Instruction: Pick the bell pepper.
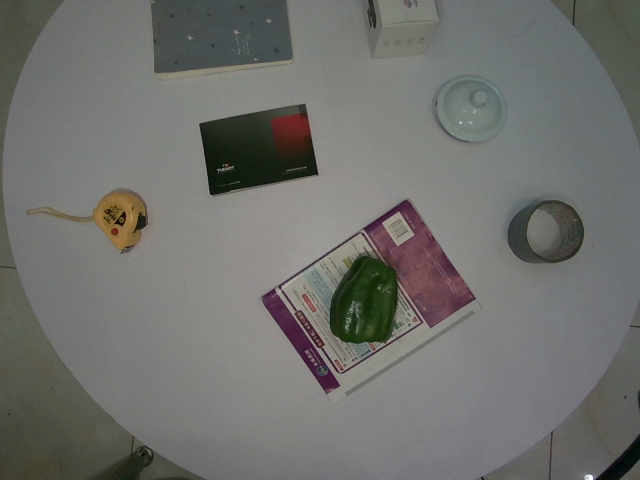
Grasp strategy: vertical